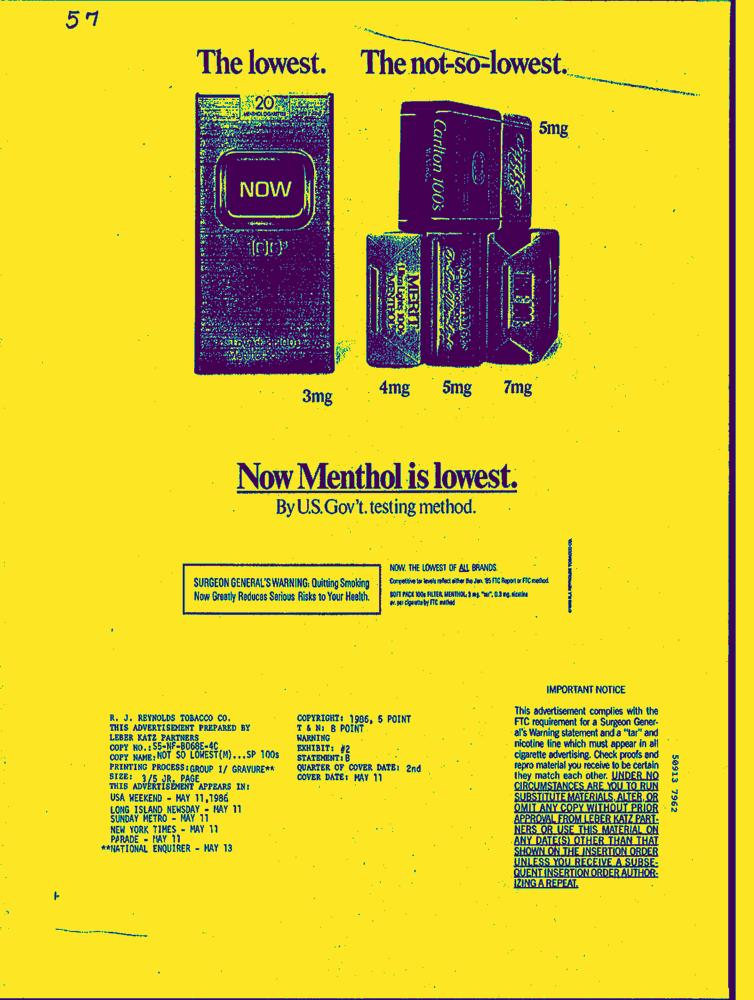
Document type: AD